Question: How is the history relevant to the case?
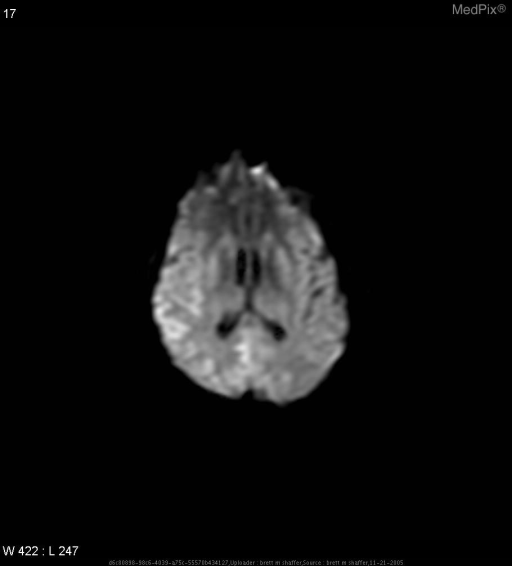
Answer: The patient's history of 63 y/o male with history of NHL, and three weeks of decreasing visual acuity, gait ataxia, and poor coordination of left arm, that is worse in AM and improving during the course of day. New onset of personality changes and mood lability. is key in understanding the case.